Question: What is the main concern?
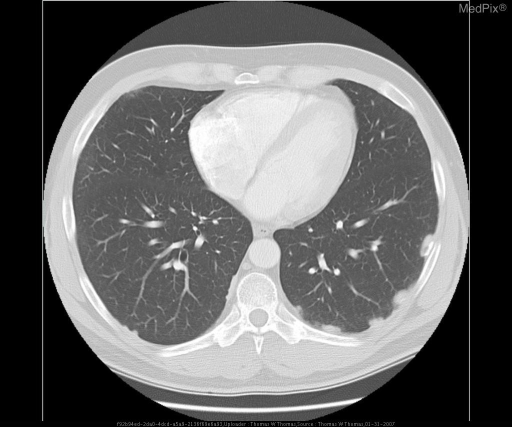
Answer: The findings suggest •  Lung parenchyma - no masses or airspace disease.

•  Bilaterally, numerous calcified pleural plaques along thoracic cage and diaphragmatic surfaces.

•  Small rectangular scattered non-calcified pleural thickenings are also observed.

•  There is no mediastinal, hilar or axillary lymphadenopathy.. Multifocal areas of pleural thickening with calcification.. The patient might have a history of 56 y.o. man presents for follow up after initial evaluation of rib pain from a bicycle tumble.

Denies any pulmonary symptoms.